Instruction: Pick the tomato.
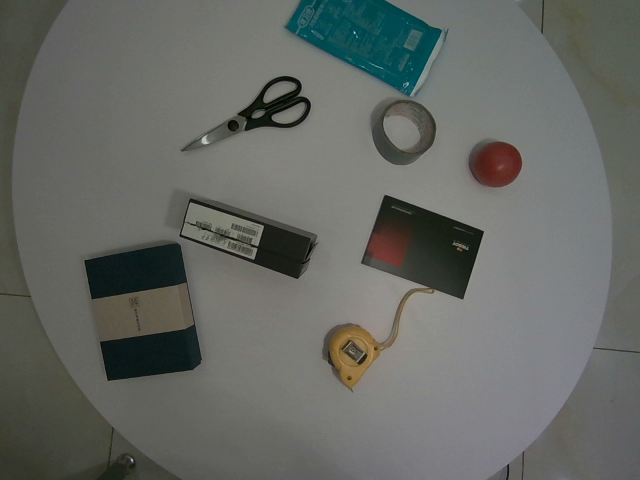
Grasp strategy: vertical